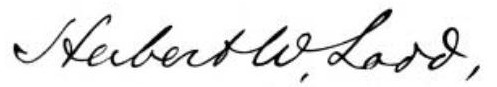
Signature of: herbert w ladd